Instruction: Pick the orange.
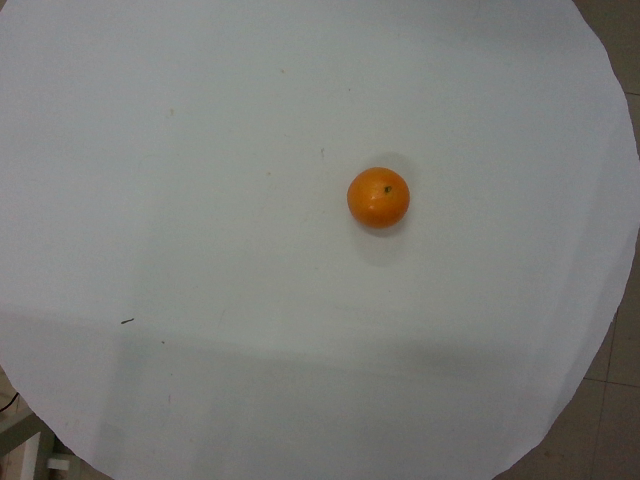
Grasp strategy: vertical